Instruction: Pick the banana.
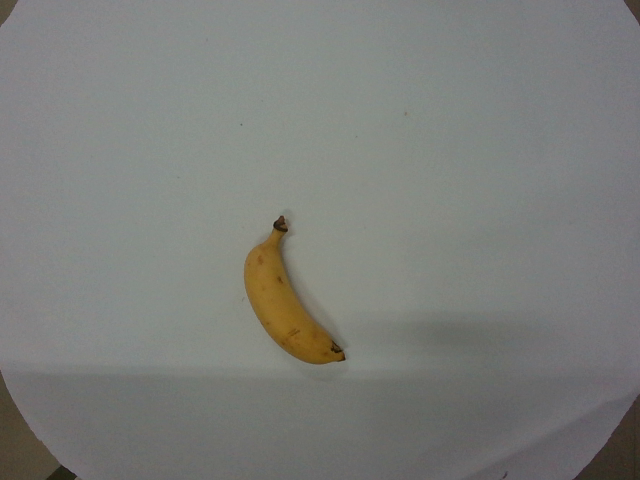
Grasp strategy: vertical